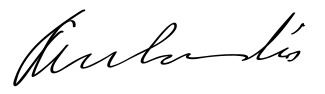
Signature of: kenesaw mountain landis